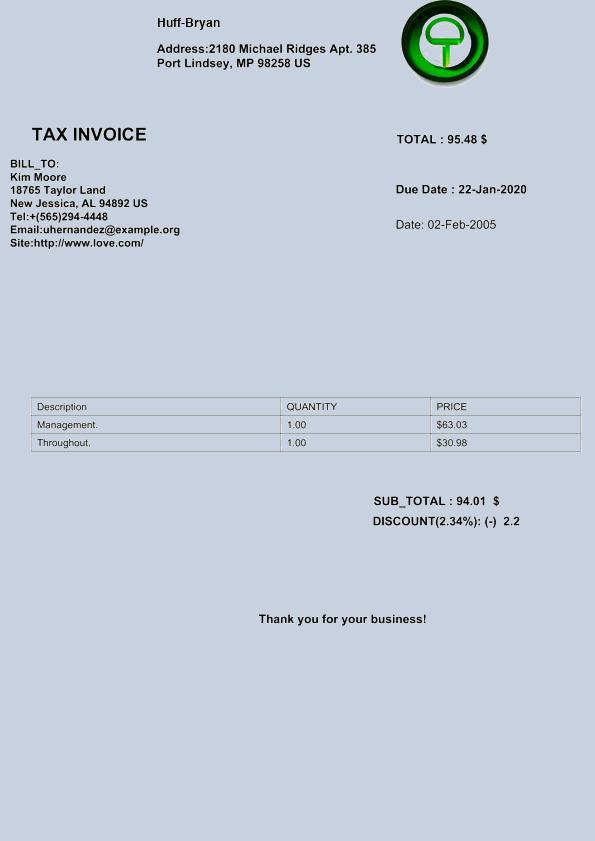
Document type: Invoice